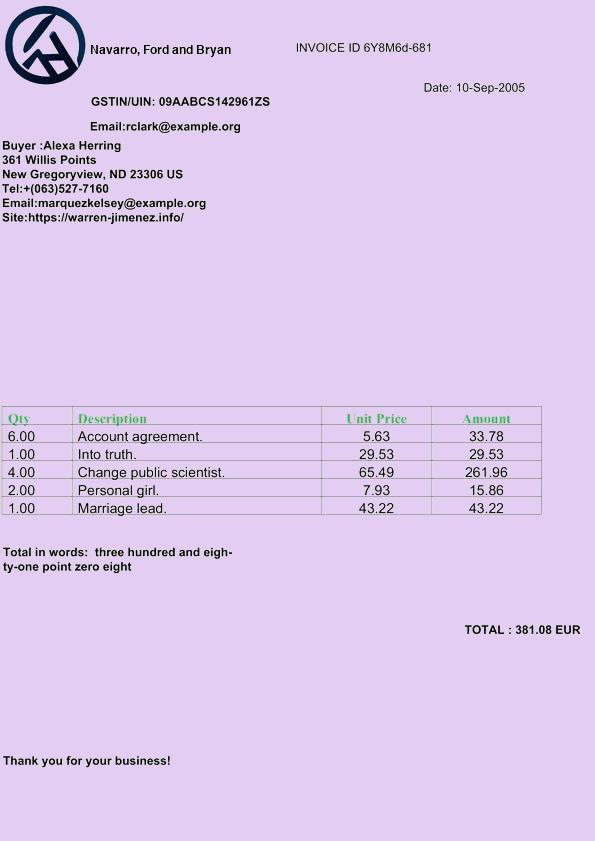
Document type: Invoice